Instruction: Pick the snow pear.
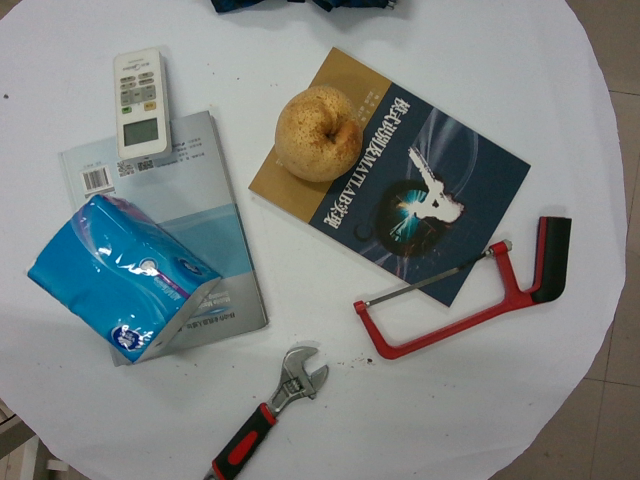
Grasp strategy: vertical